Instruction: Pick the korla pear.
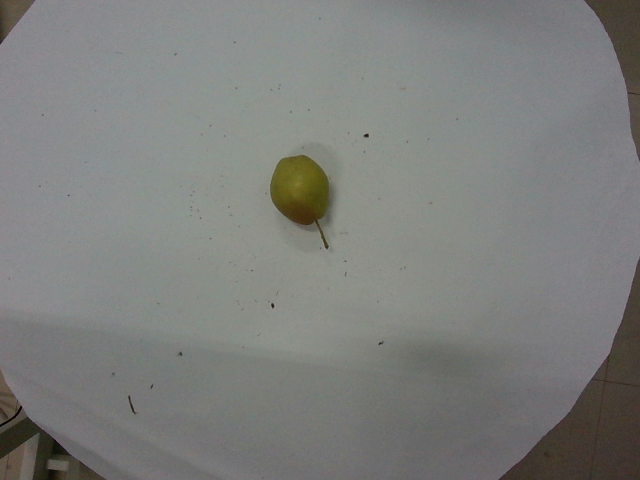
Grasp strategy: vertical